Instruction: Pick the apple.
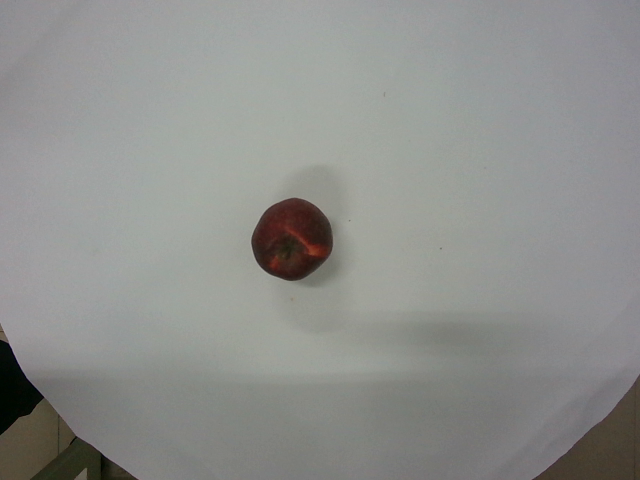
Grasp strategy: vertical